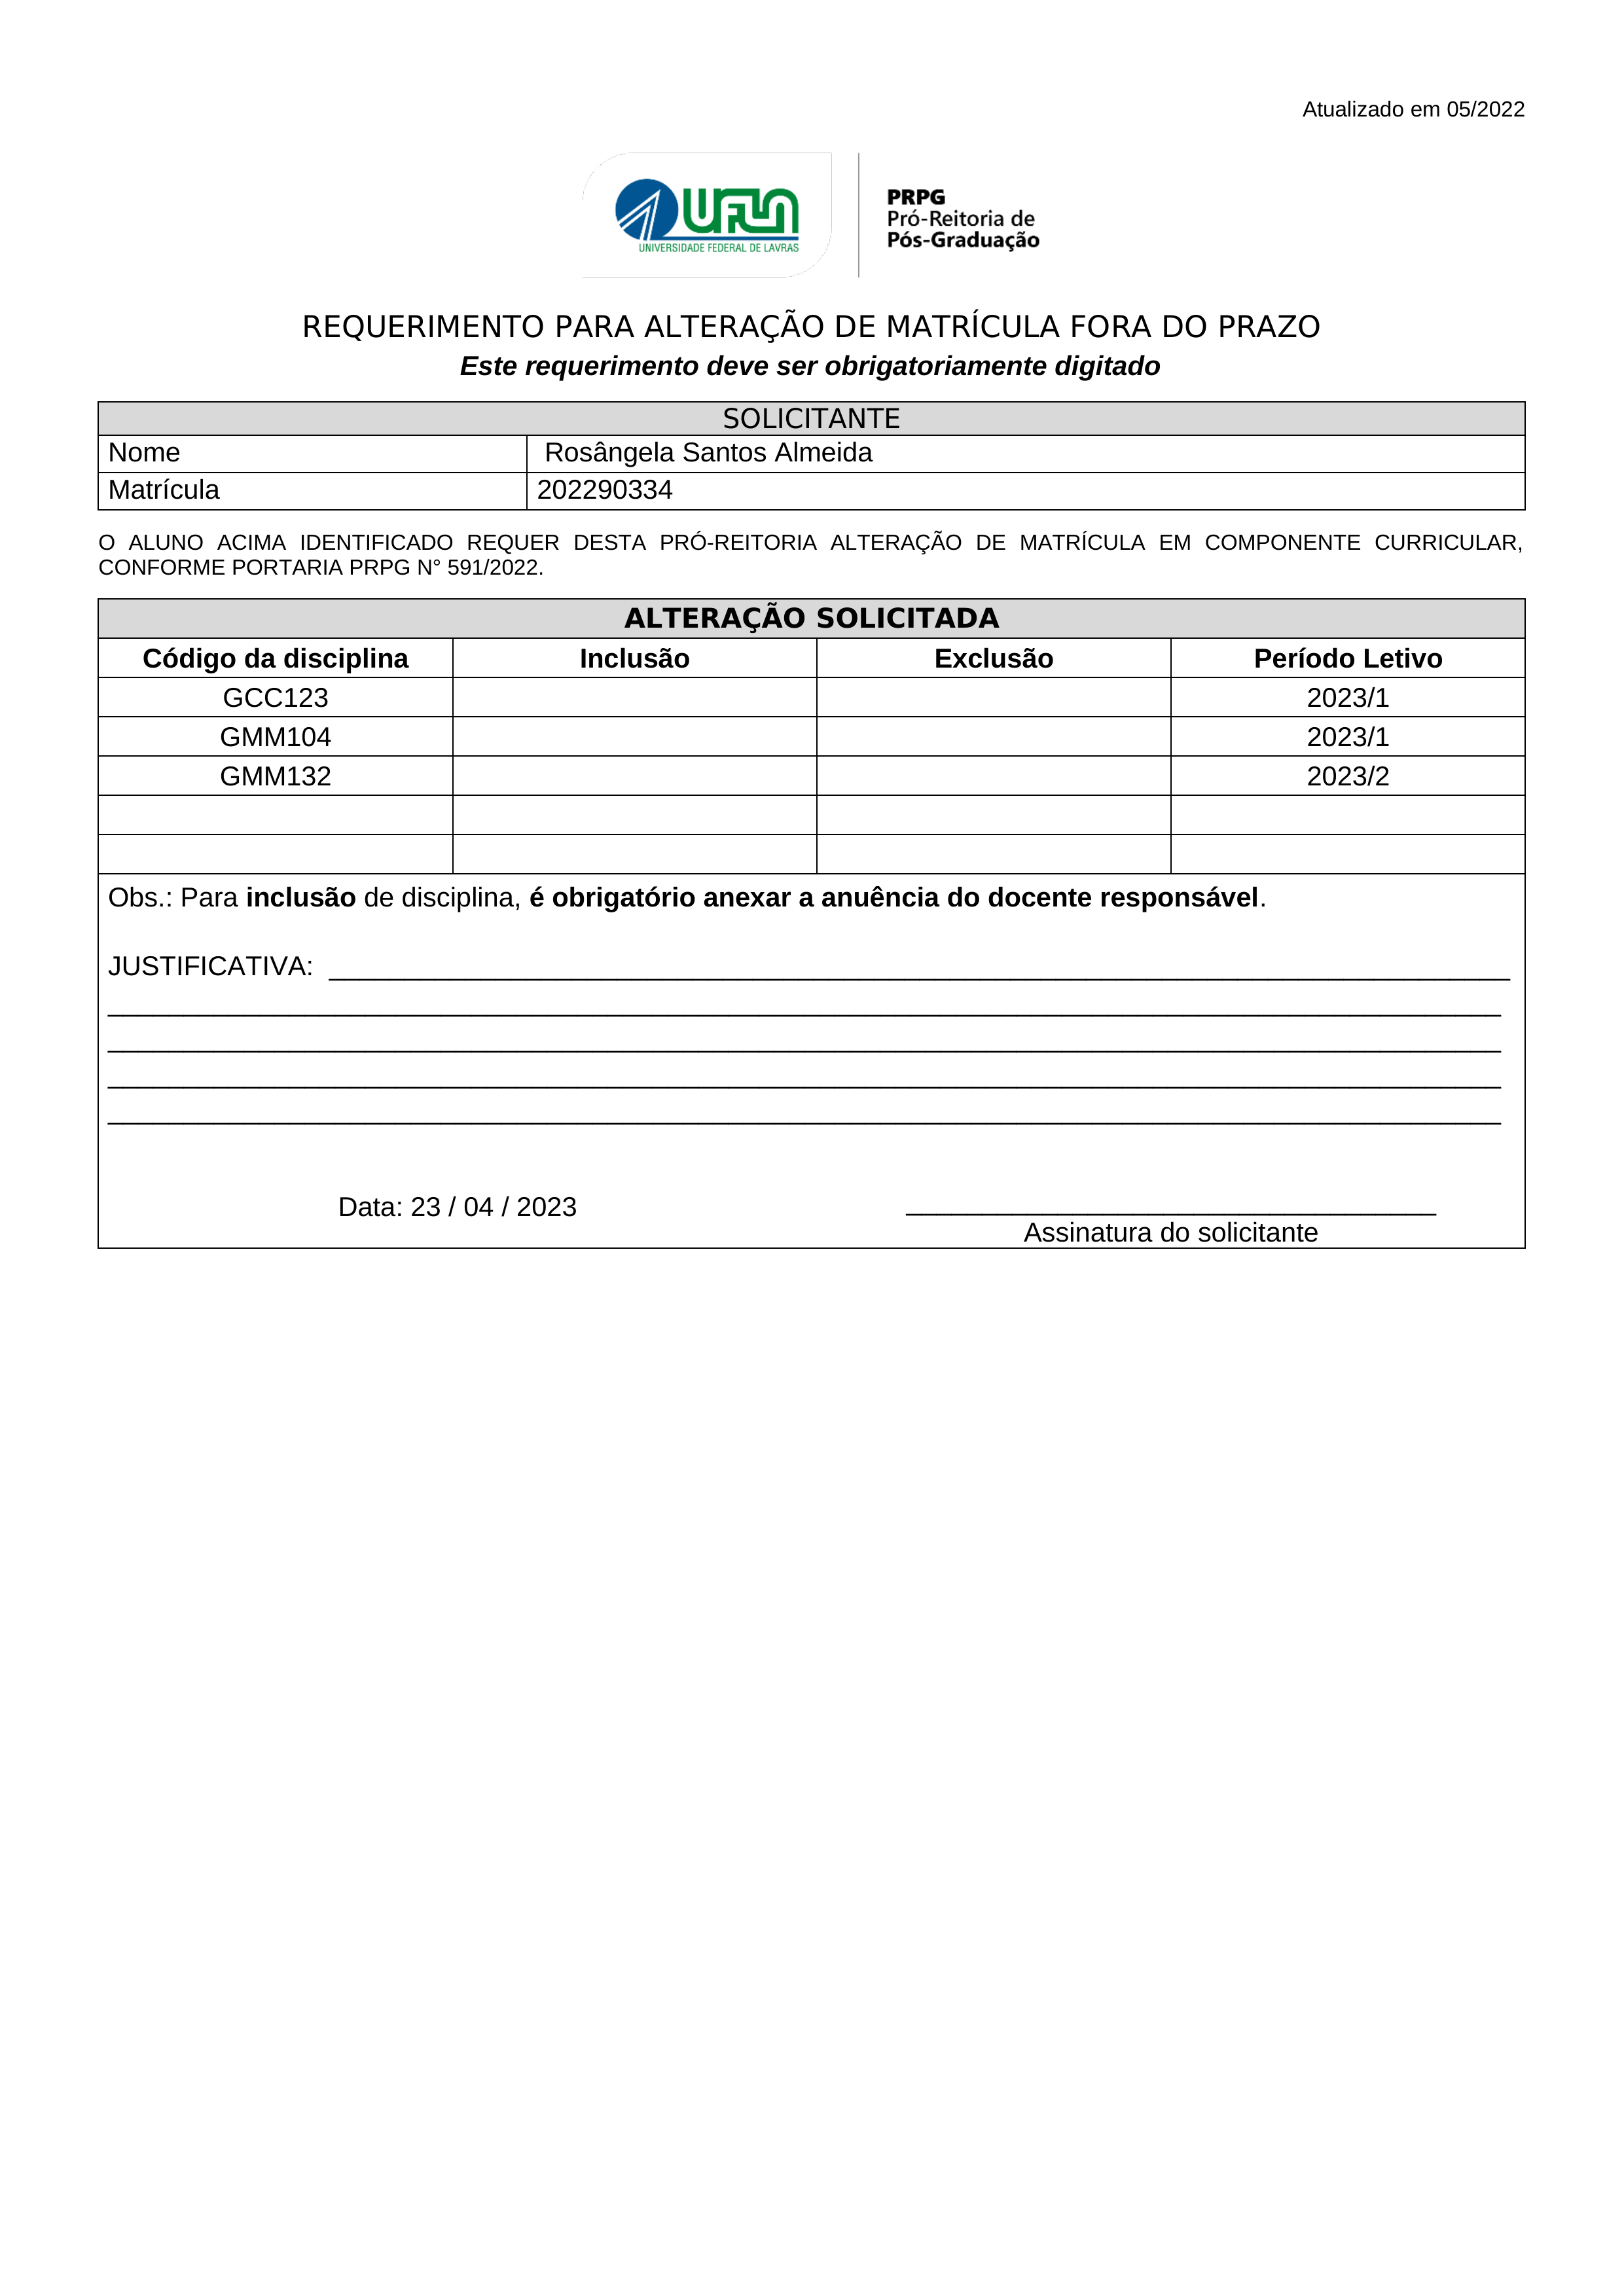
Atualizado em 05/2022
UFLA
PRPG
Pró-Reitoria de Pós-Graduação
UNIVERSIDADE FEDERAL DE LAVRAS
REQUERIMENTO PARA ALTERAÇÃO DE MATRÍCULA FORA DO PRAZO
Este requerimento deve ser obrigatoriamente digitado
SOLICITANTE
Nome
Rosângela Santos Almeida
Matrícula
202290334
O ALUNO ACIMA IDENTIFICADO REQUER DESTA PRÓ-REITORIA ALTERAÇÃO DE MATRÍCULA EM COMPONENTE CURRICULAR, CONFORME PORTARIA PRPG Nº 591/2022.
ALTERAÇÃO SOLICITADA
Código da disciplina
GCC123
GMM104
GMM132
Período Letivo
2023/1
2023/1
2023/2
Inclusão
Exclusão
JUSTIFICATIVA:
Obs.: Para inclusão de disciplina, é obrigatório anexar a anuência do docente responsável.
Data:
23/04/2023
Assinatura do solicitante